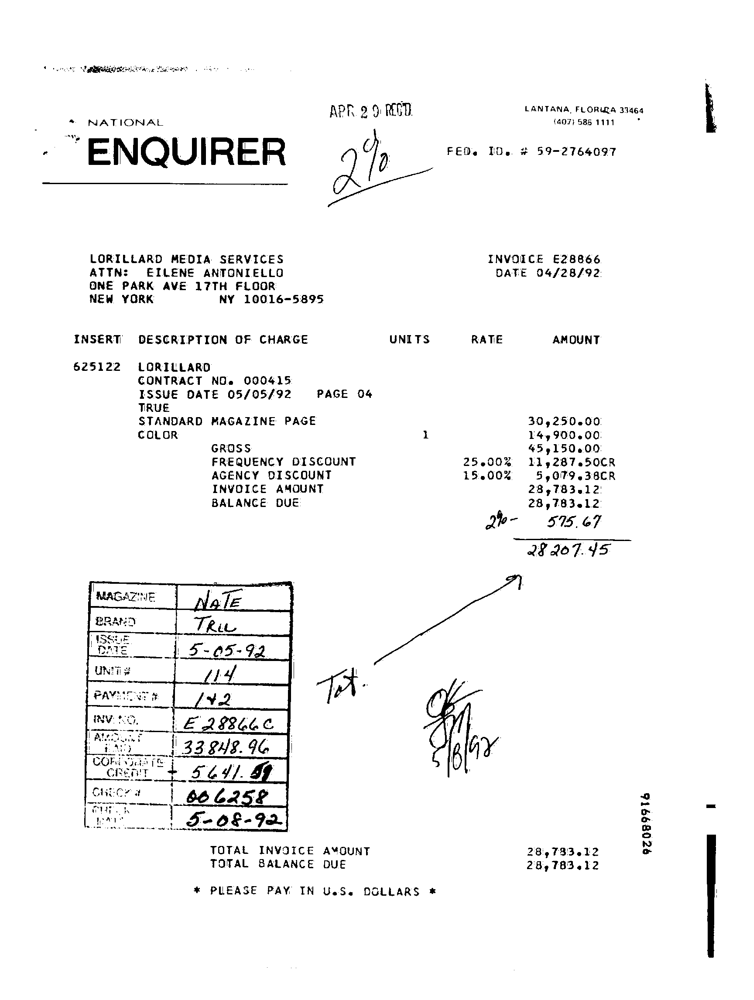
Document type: Invoice